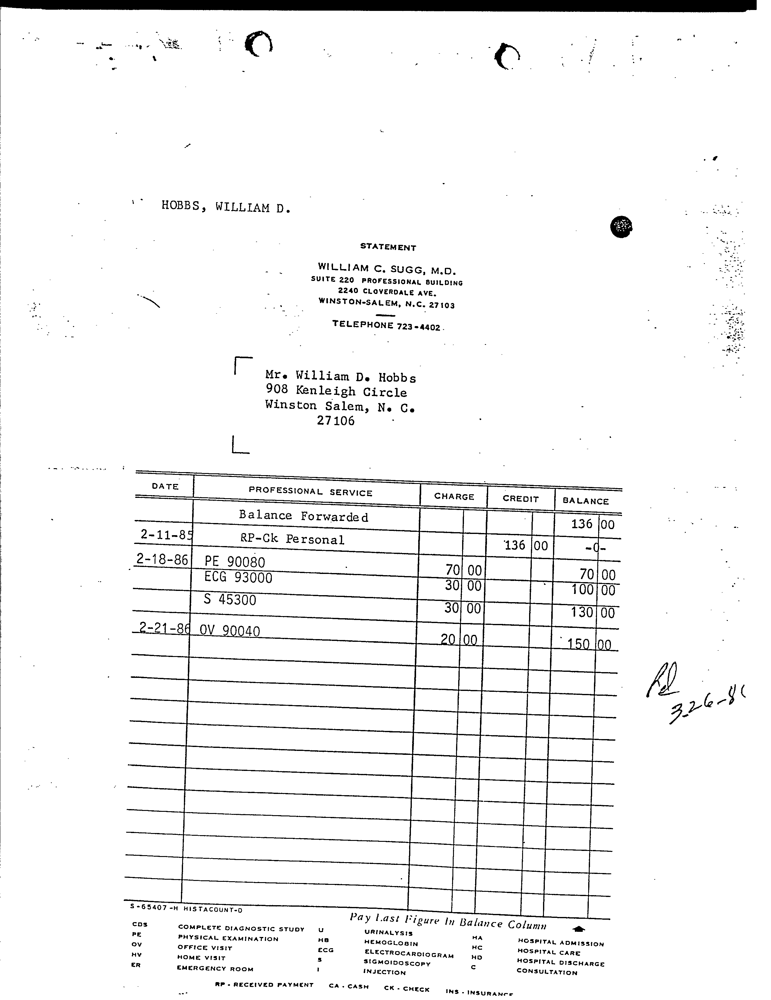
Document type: Invoice